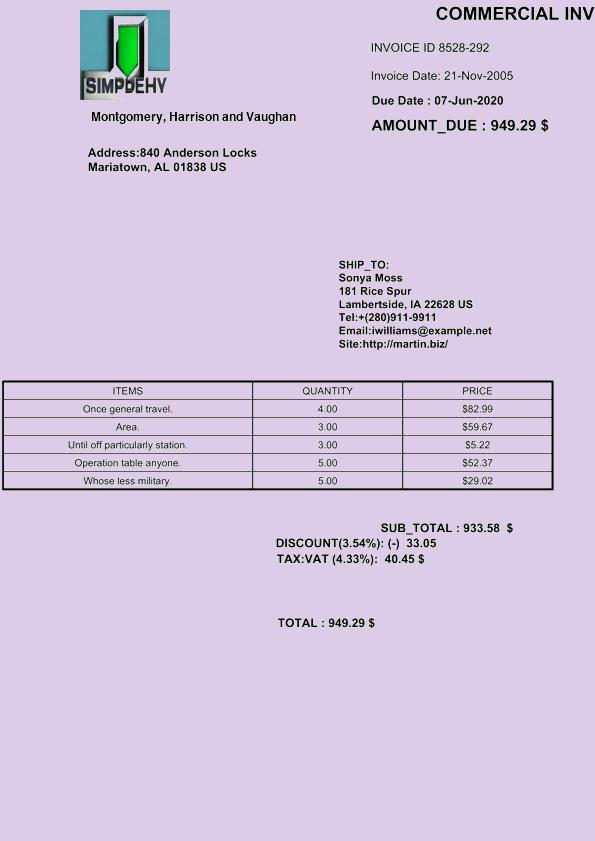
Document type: Invoice